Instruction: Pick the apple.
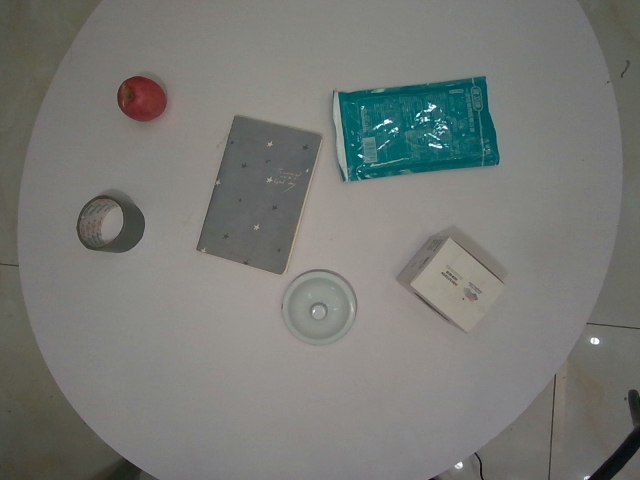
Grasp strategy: vertical